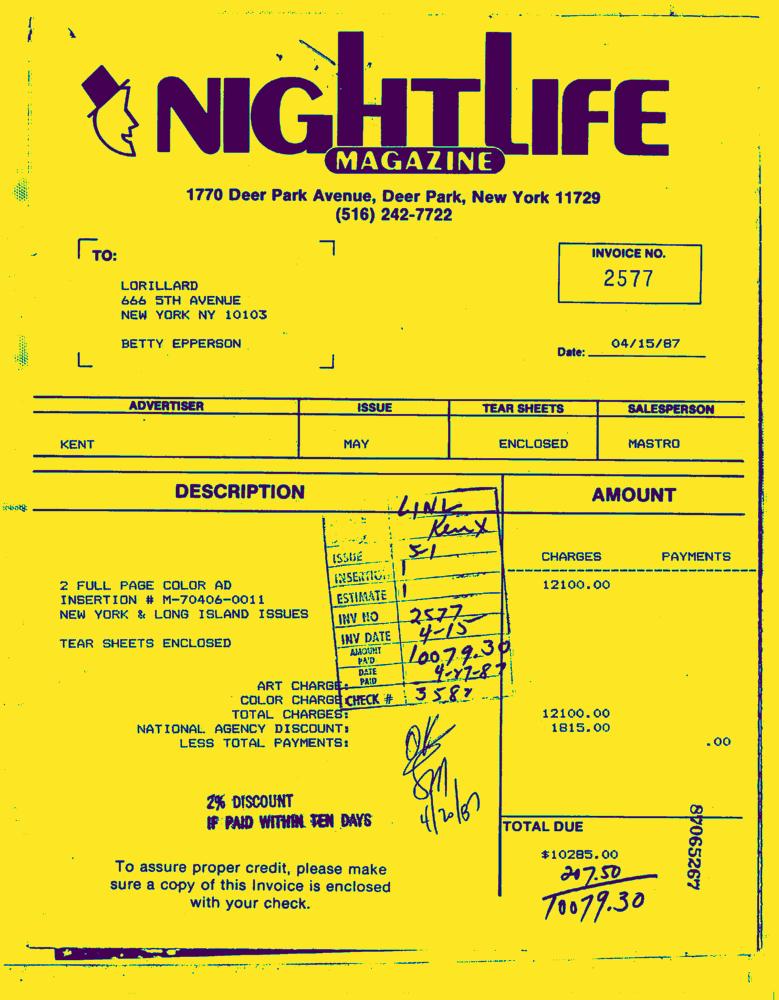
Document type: Invoice-Doc